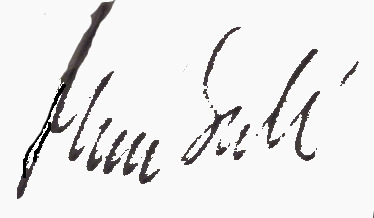
Signature of: mona sahlin